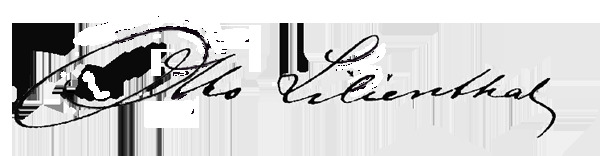
Signature of: otto lilienthal